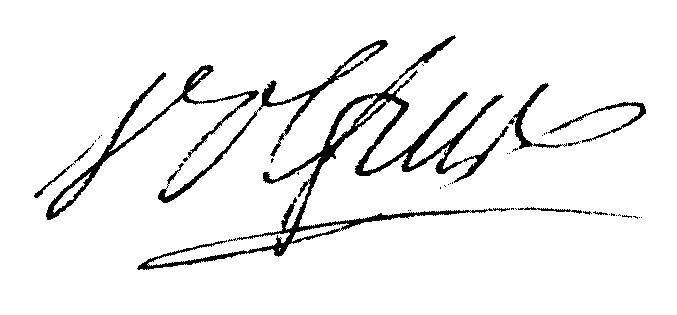
Signature of: alexandre eugène volfius